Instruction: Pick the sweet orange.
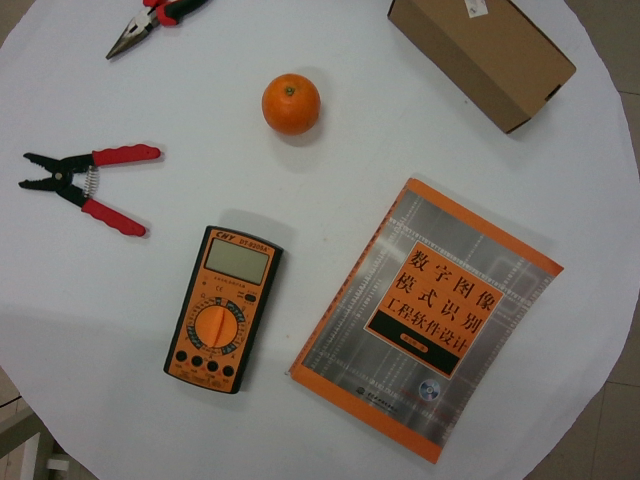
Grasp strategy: vertical